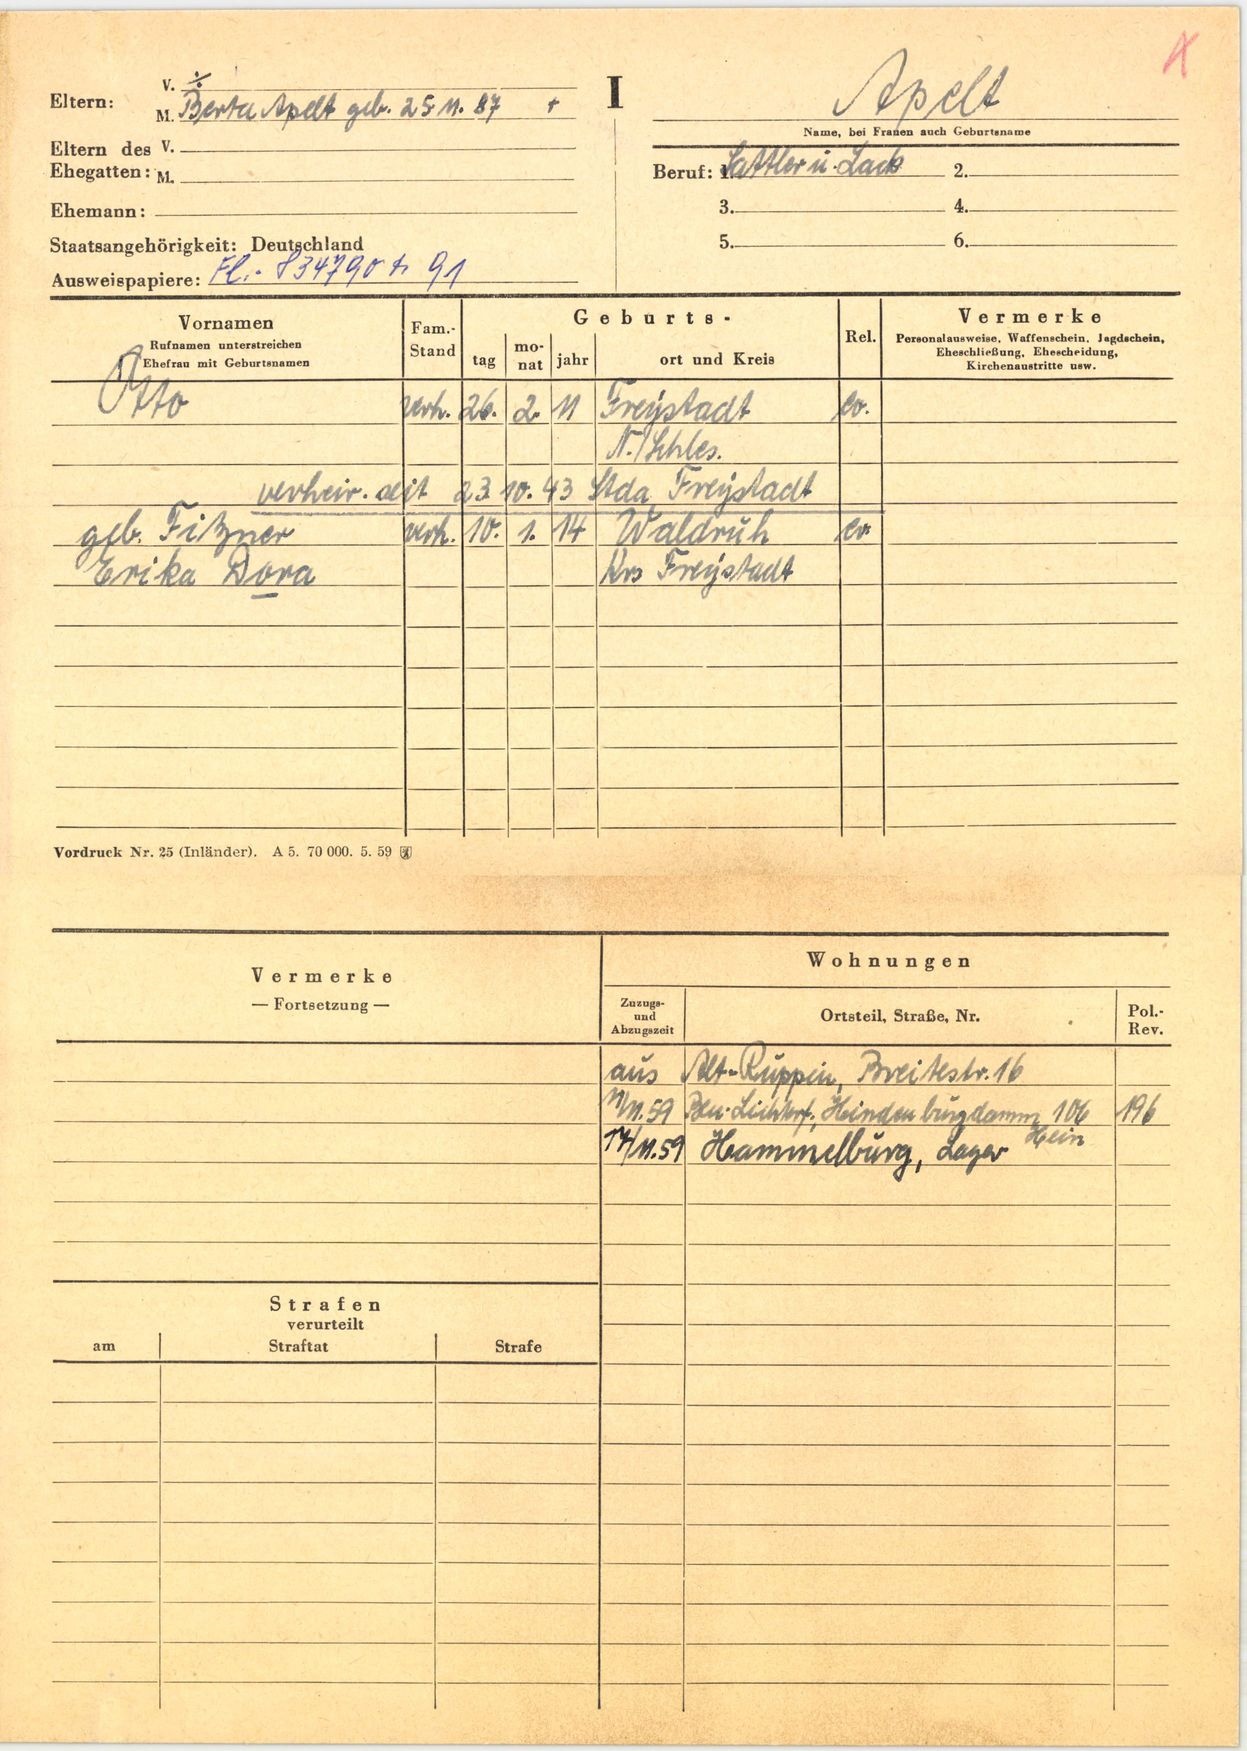
Apelt